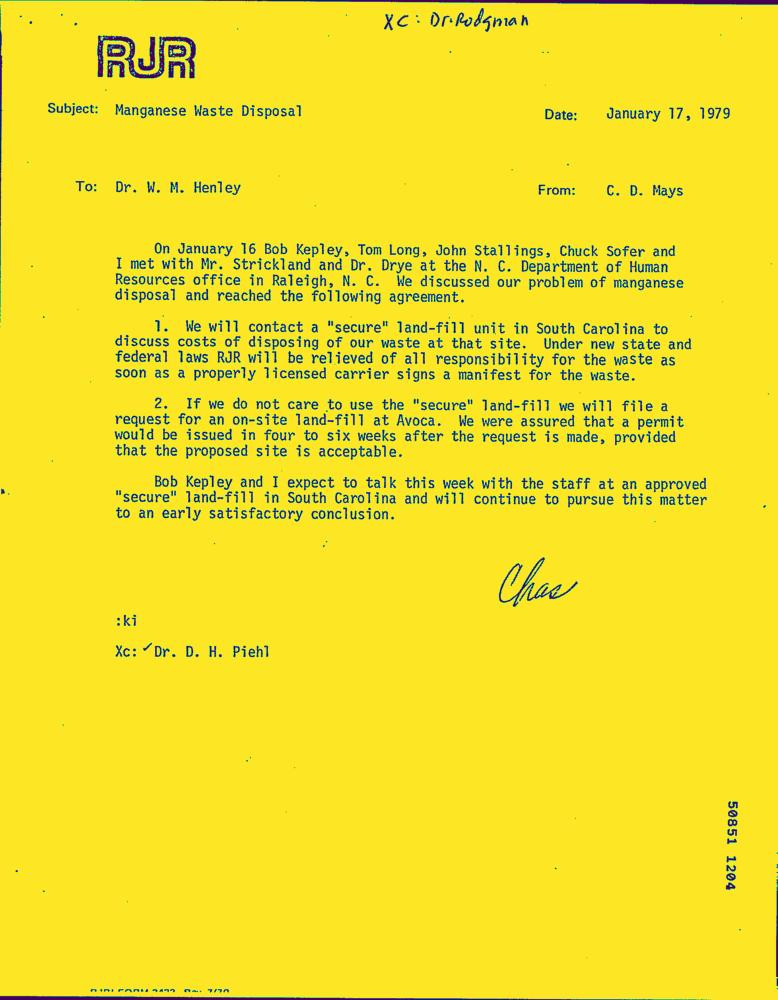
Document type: Letter-Doc